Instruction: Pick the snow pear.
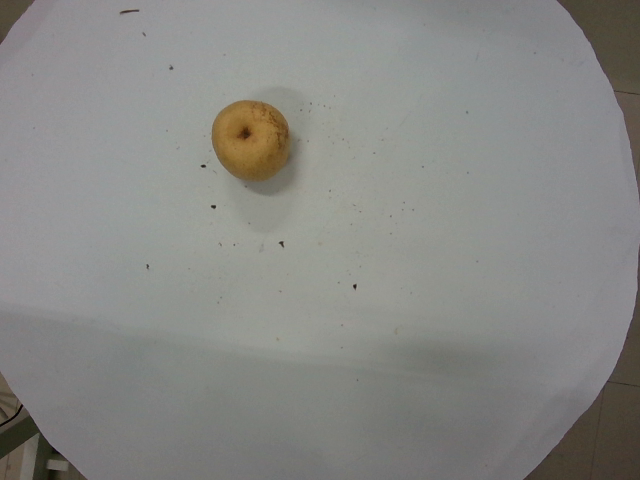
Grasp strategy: vertical